Question: What is the suspected problem?
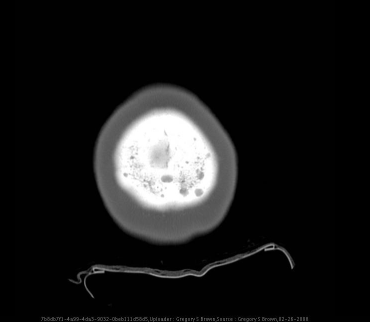
Answer: The findings suggest Head CT: Bilateral Lacrimal gland enlargement with homogenous tissue attenuation.  Multiple lucenies of the skull bilaterally, particularly posterior to the vertex ranging 5-9 mm in size.  Diffuse soft tissue attenuation noted in right maxillary sinus consistent with sinusitis.

Skeletal Survey: Left upper extremity-single round, punched-out appearing lucencies in the region of the radial tuberosity and proximal humerus; PA-chest-single, round, punched out appearing lucency in the lateral left clavicle; Skull-numerous, round, punched-out appearing lucencies over the parietal and frontal bones.. 5-9mm diameter lucencies posterior to the vertex. The patient might have a history of 46 year-old woman with history of sarcoidosis, anemia, hypertension, and carpal tunnel syndrome with complaint of intermittent bilateral conjunctival inflammation and hemorrhage for one year.  She was initially seen by opthalmology who diagnosed and treated her for conjunctivitis associated with bilateral lacrimal gland enlargement demonstrated on numerous CT studies of the orbits.  She was diagnosed with sarcoidosis thirteen years prior via bronchoscopy and maintains that she has remained asymptomatic.  She also has bilateral upper extremity paresthesias that are diffuse but most notable in the ulnar nerve distribution of both the right and left hands and she has been diagnosed with bilateral carpal tunnel syndrome in the past year.  She presents with no other complaints and review of systems is negative for constitutional, cardiopulmonary, gastrointestinal, genitourinary, or musculoskeletal complaints.  Her most recent head CT was obtained during evaluation of URI symptoms and pain over the right maxillary sinus, for which she was diagnosed with sinusitis..